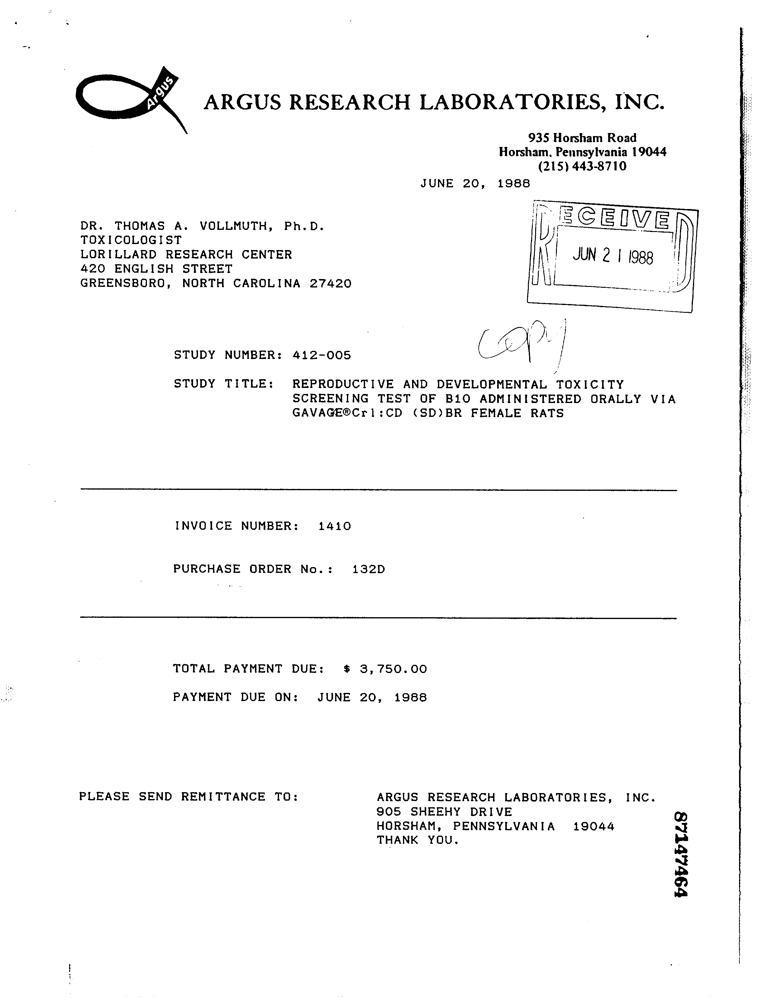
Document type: Invoice